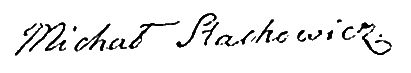
Signature of: michał stachowicz